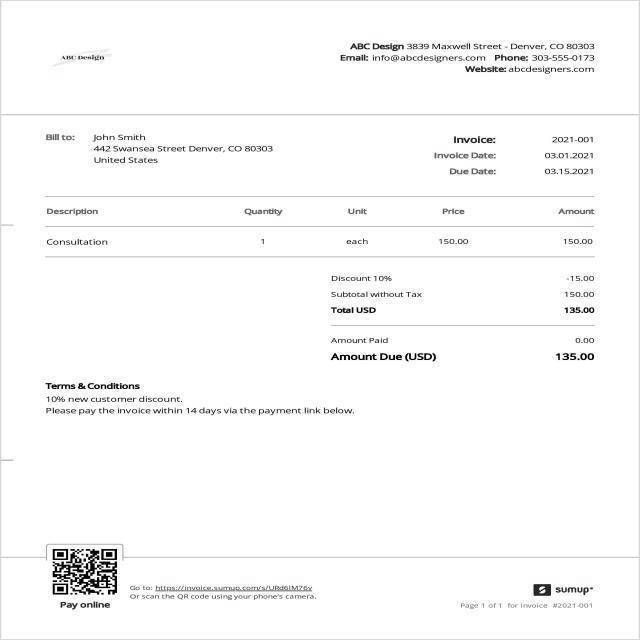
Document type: Invoice